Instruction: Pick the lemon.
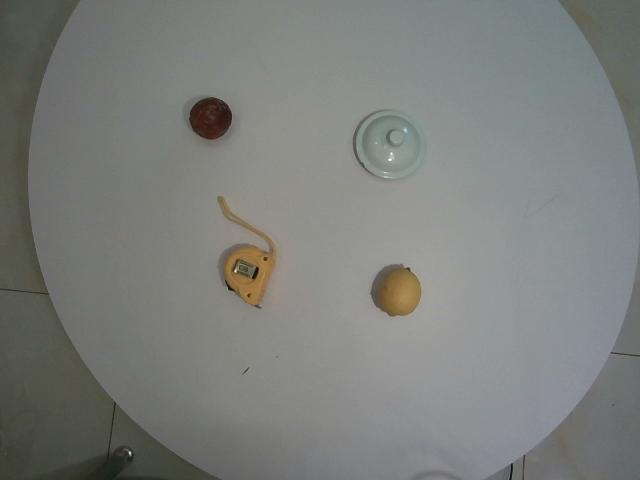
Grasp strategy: vertical